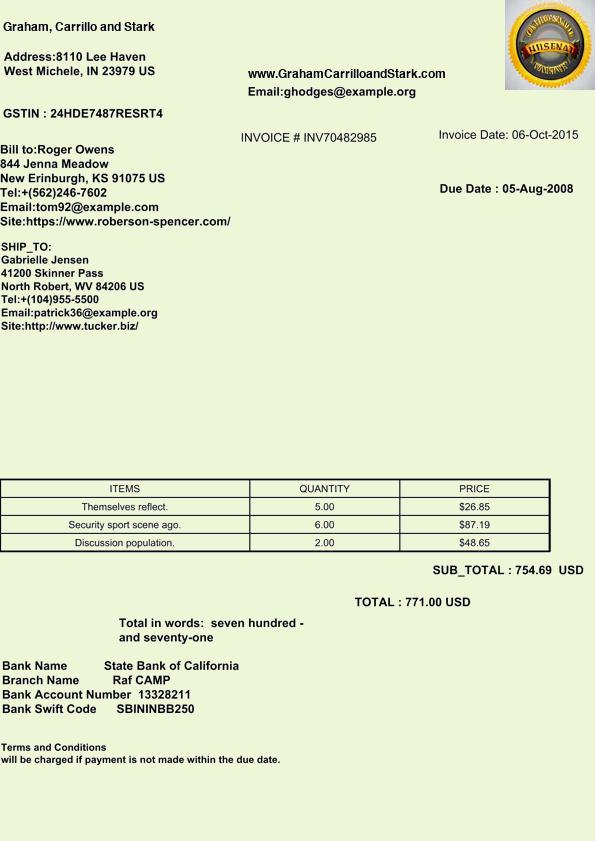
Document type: Invoice